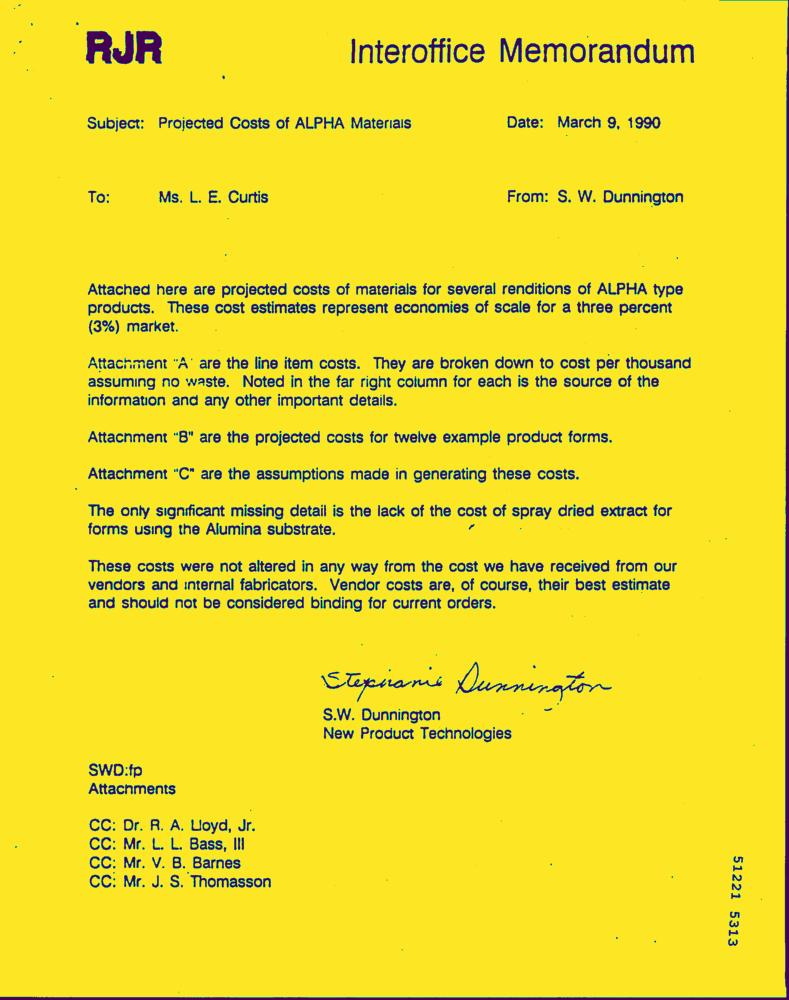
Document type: Letter-Doc